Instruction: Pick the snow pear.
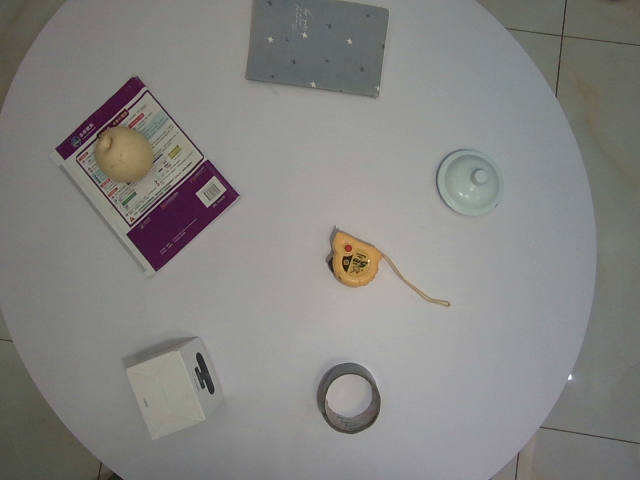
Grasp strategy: vertical